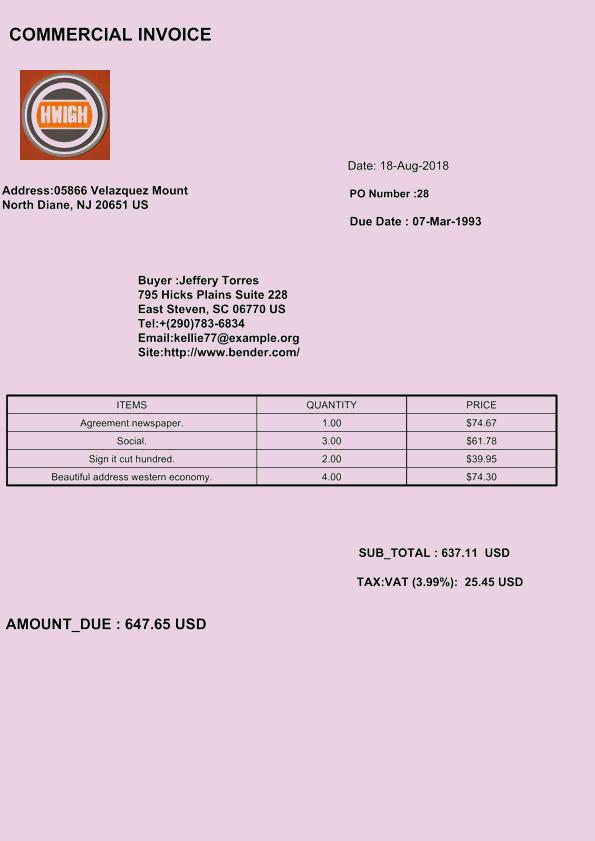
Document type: Invoice